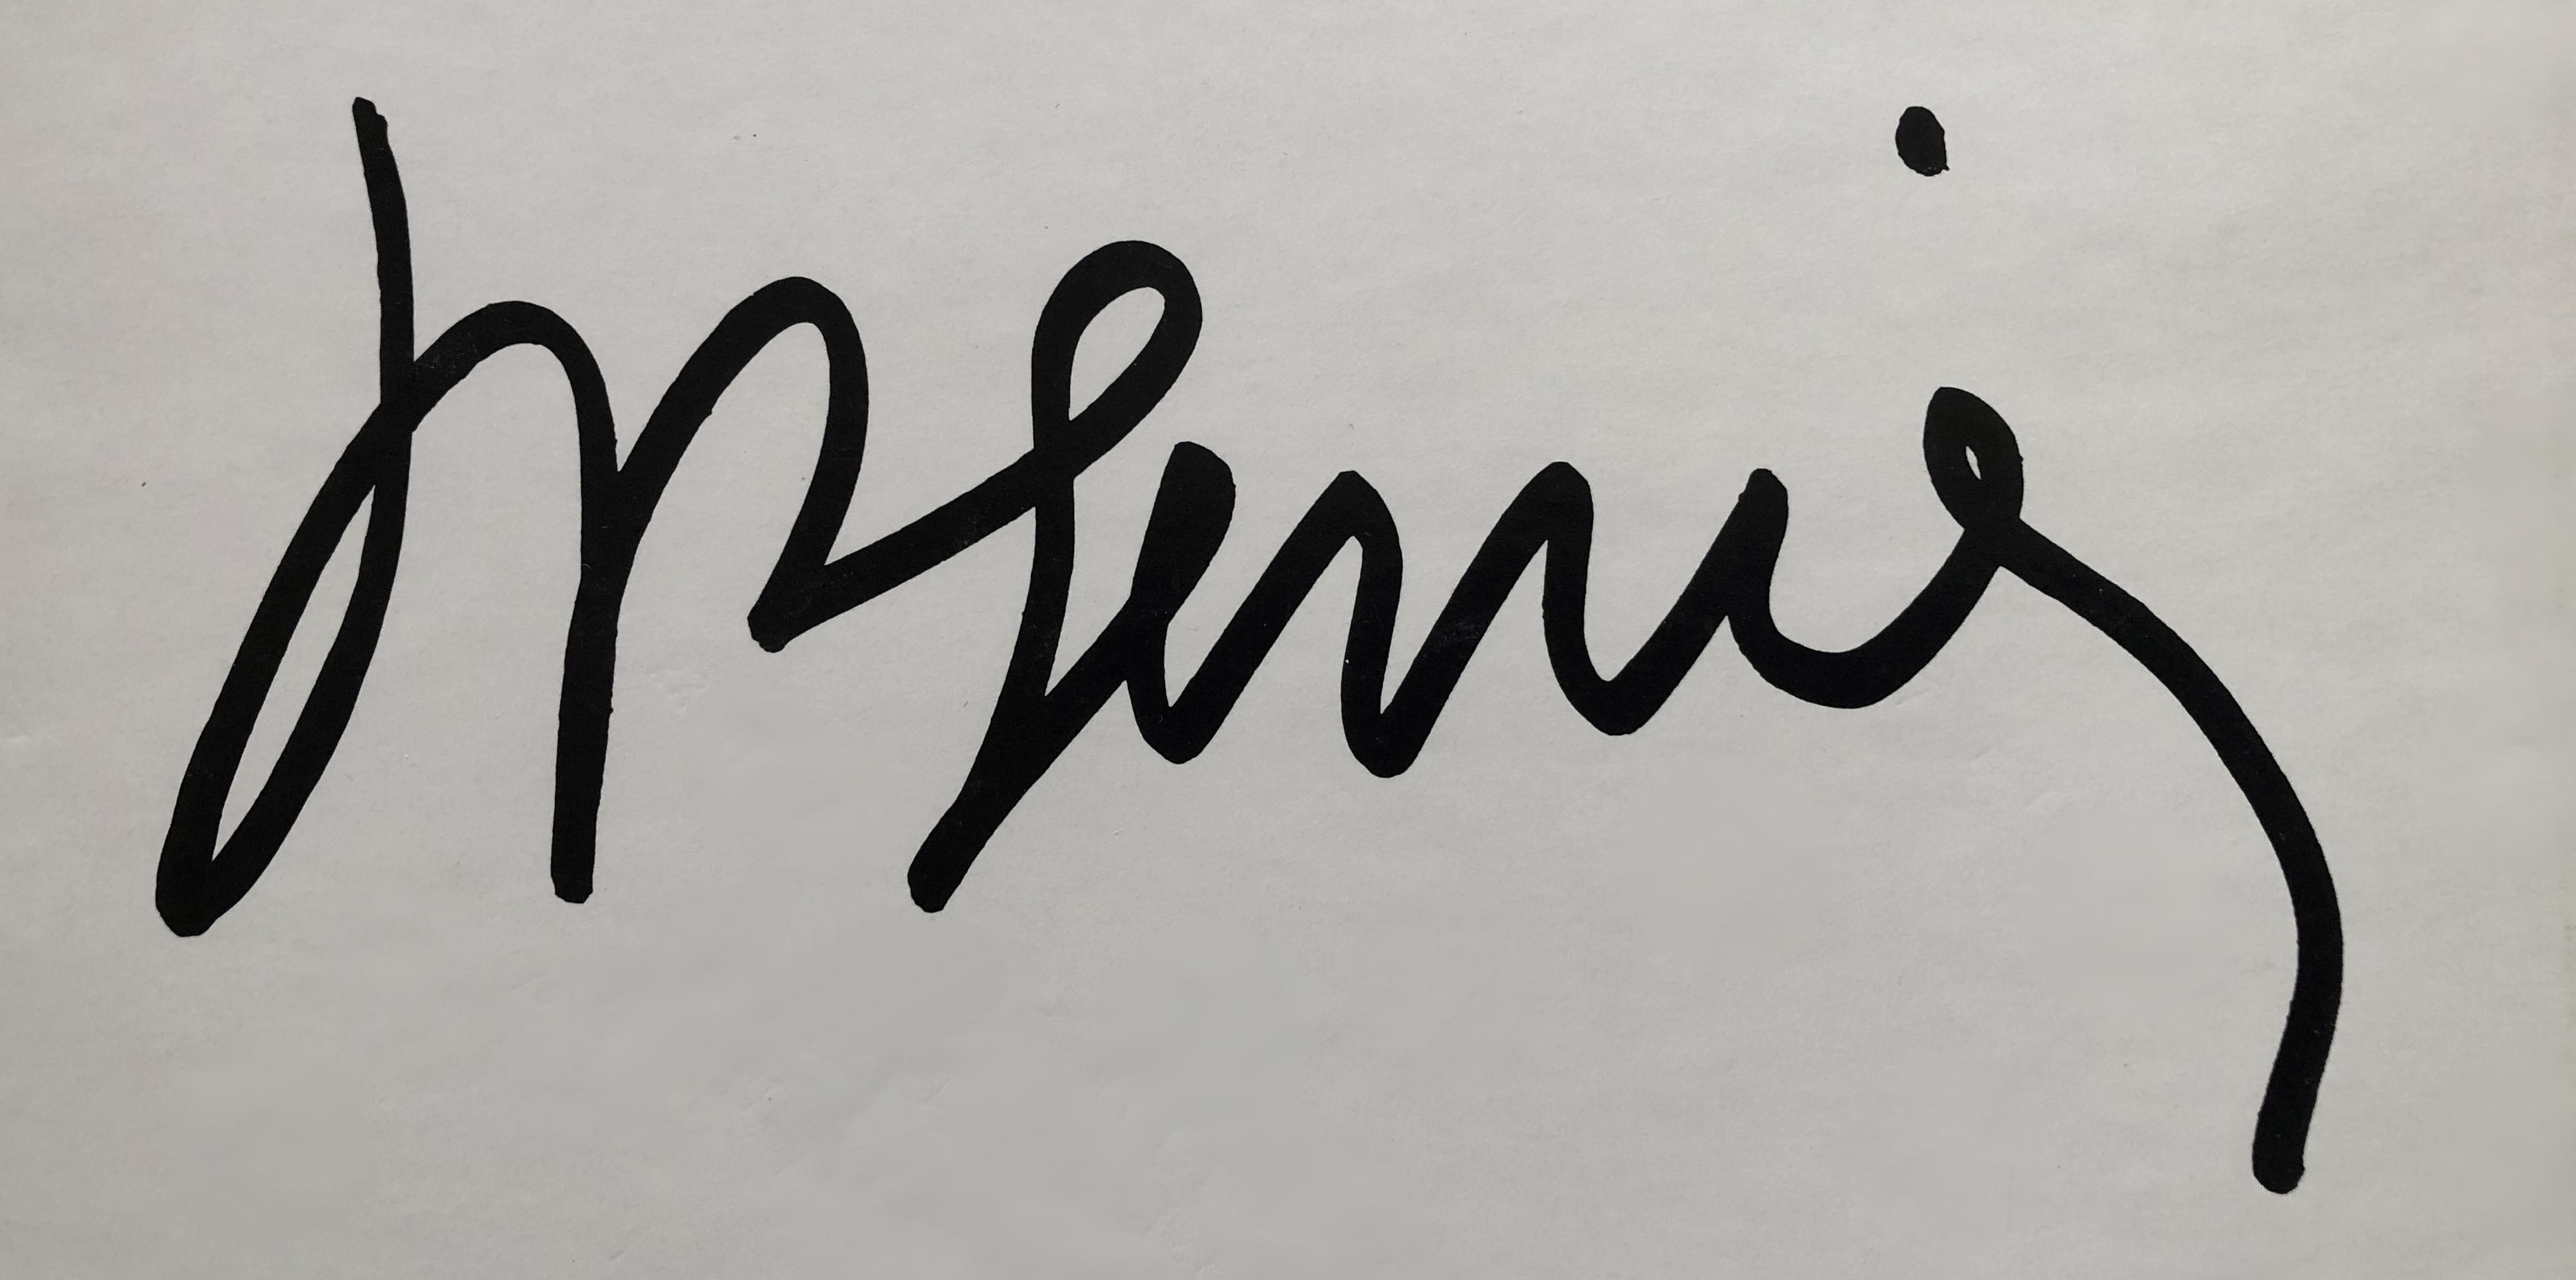
Signature of: jean pierre serrier